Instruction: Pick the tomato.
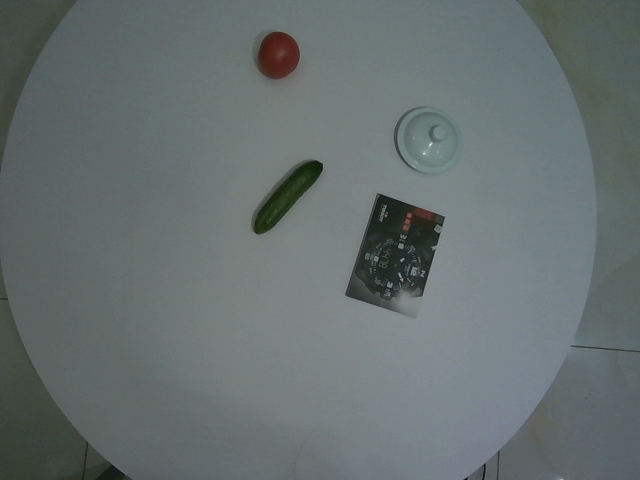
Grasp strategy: vertical